Question: What is the potential diagnosis?
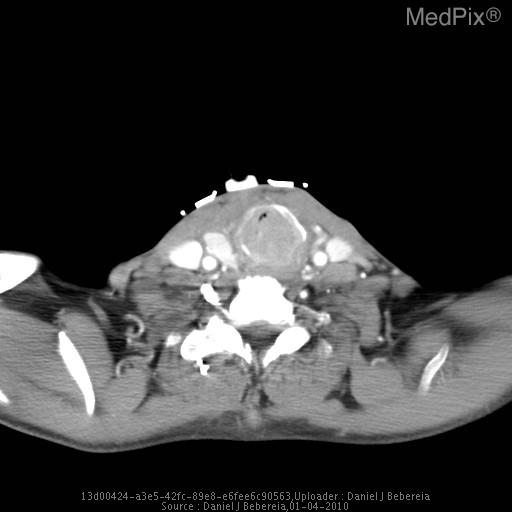
Answer: The possible diagnosis includes Differential considerations include respiratory papillomatosis given the patient's history.  Primary malignancy cannot be entirely excluded on this study, though there is no evidence of local invasion or adenopathy..